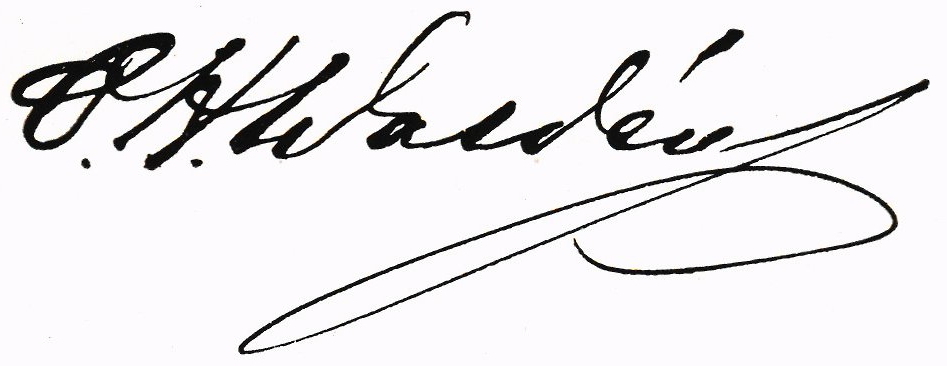
Signature of: ola hansson waldén